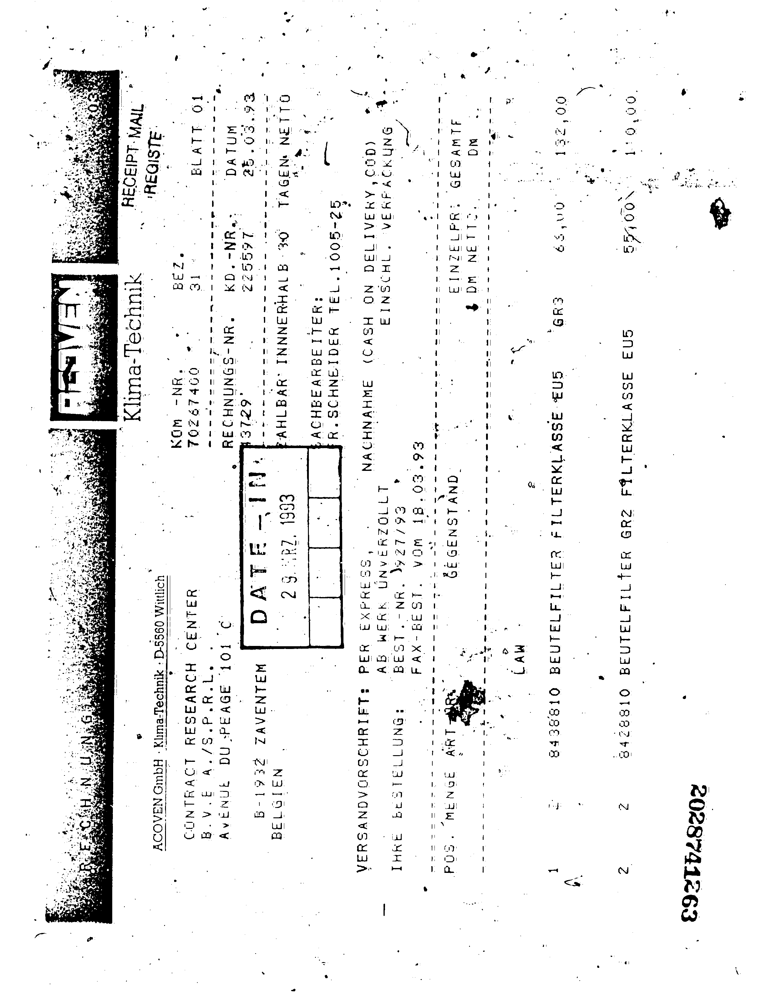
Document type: Invoice